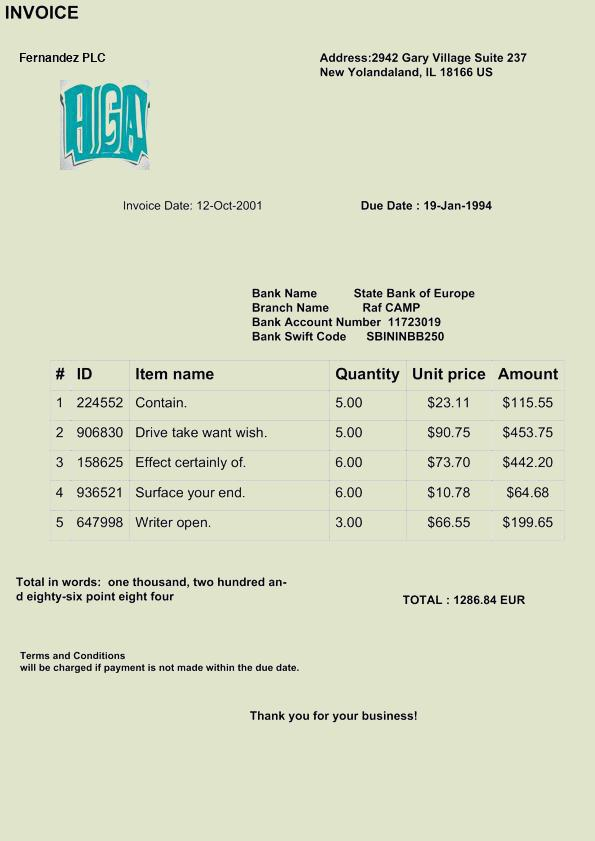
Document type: Invoice